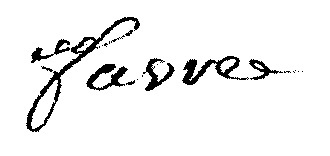
Signature of: aimé favre